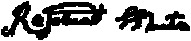
Signature of: resolved white